Question: What is the property identification or parcel number listed?
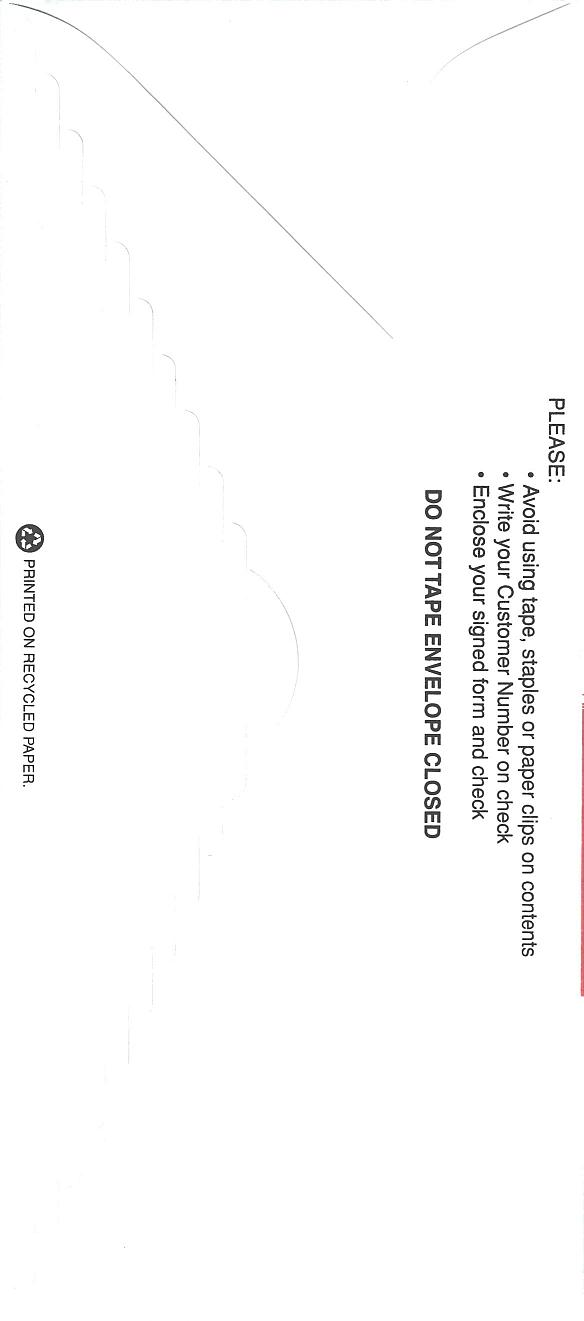
Answer: "DO NOT TYPE ENVELOPE CLOSED"